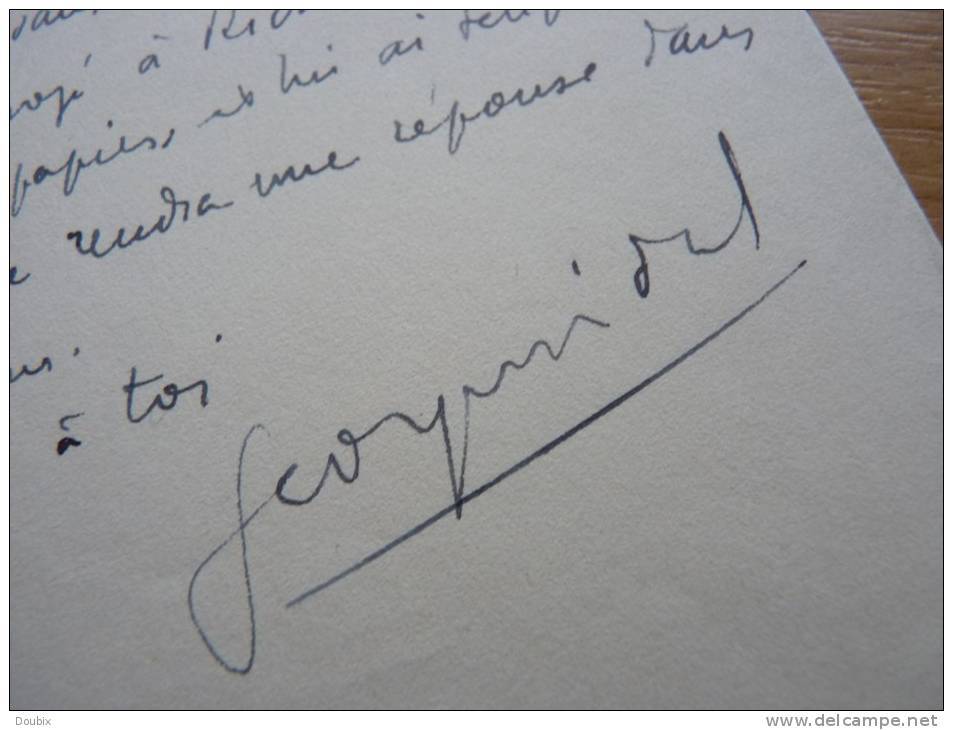
Signature of: georges vidal